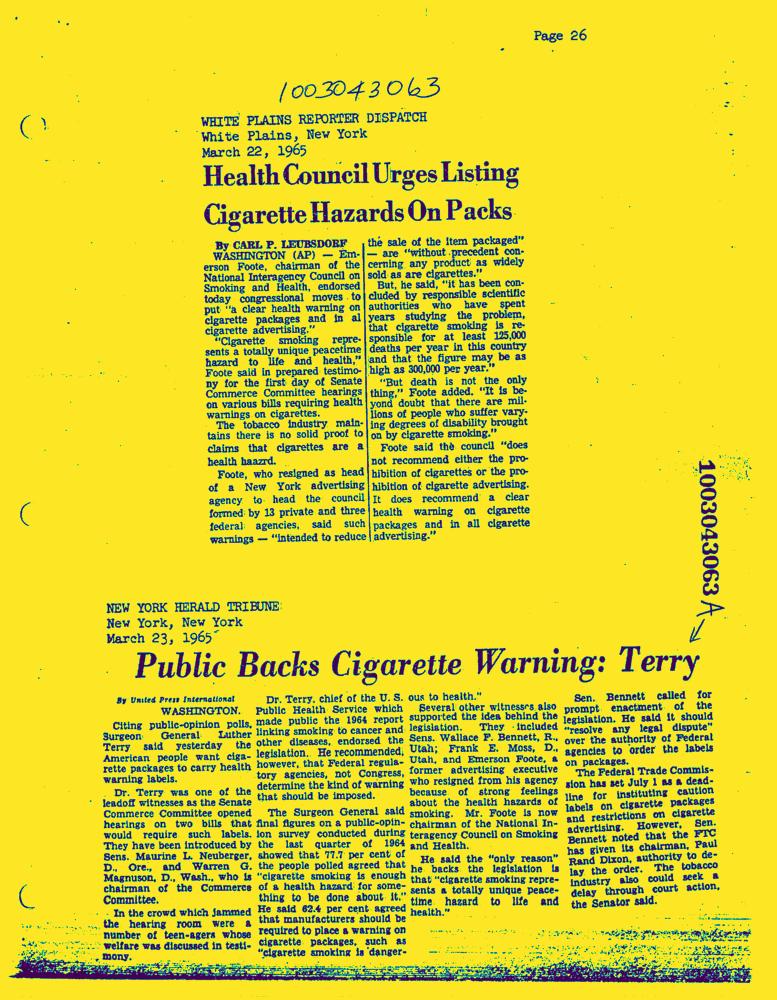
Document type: News-Article